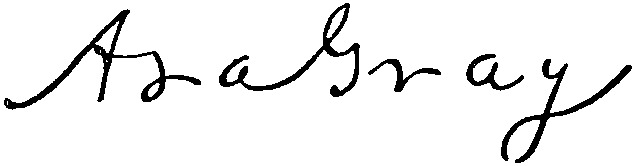
Signature of: asa gray